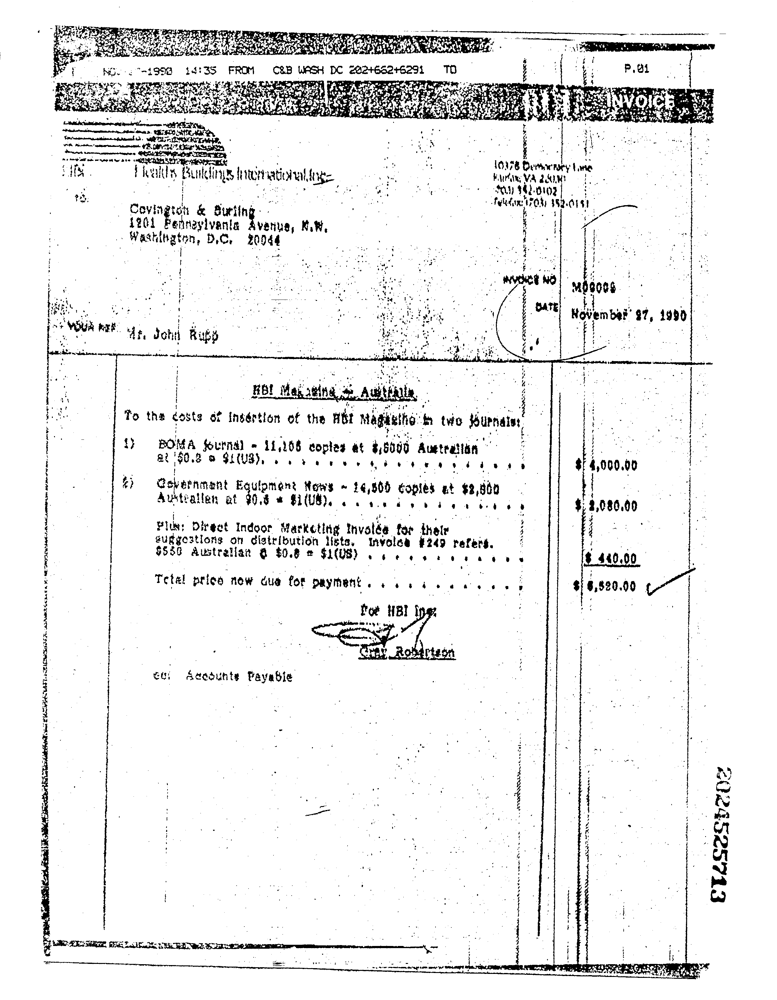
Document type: Invoice